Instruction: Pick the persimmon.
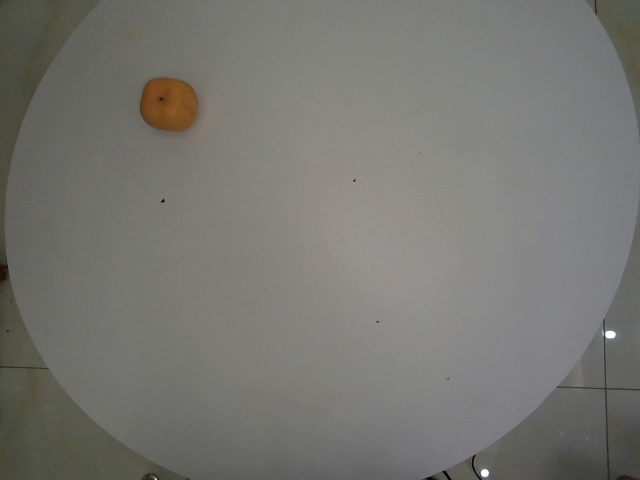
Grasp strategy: vertical